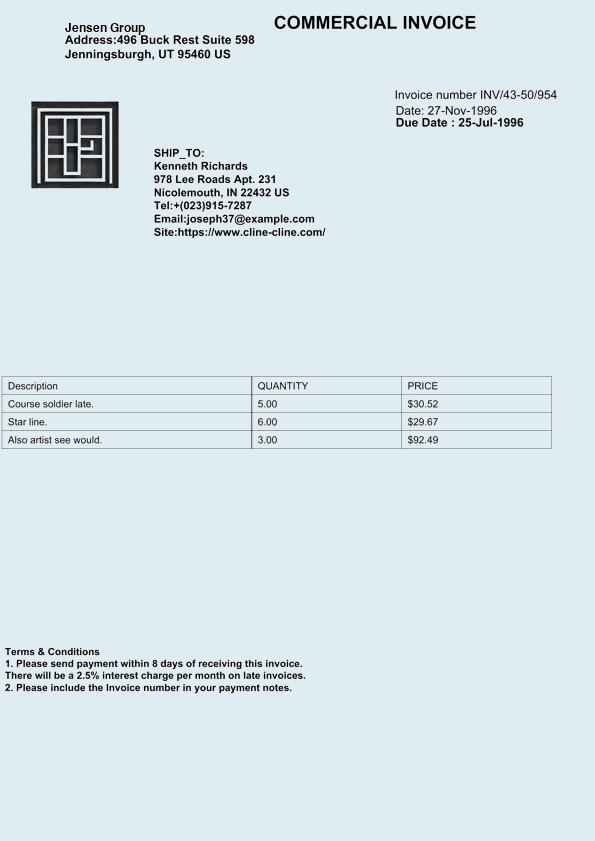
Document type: Invoice